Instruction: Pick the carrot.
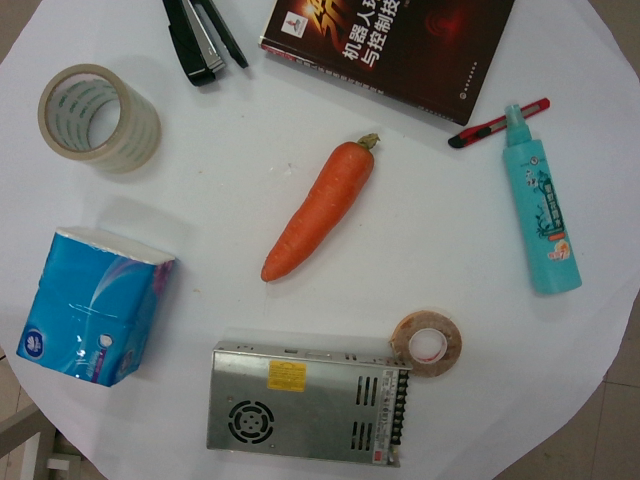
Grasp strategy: vertical